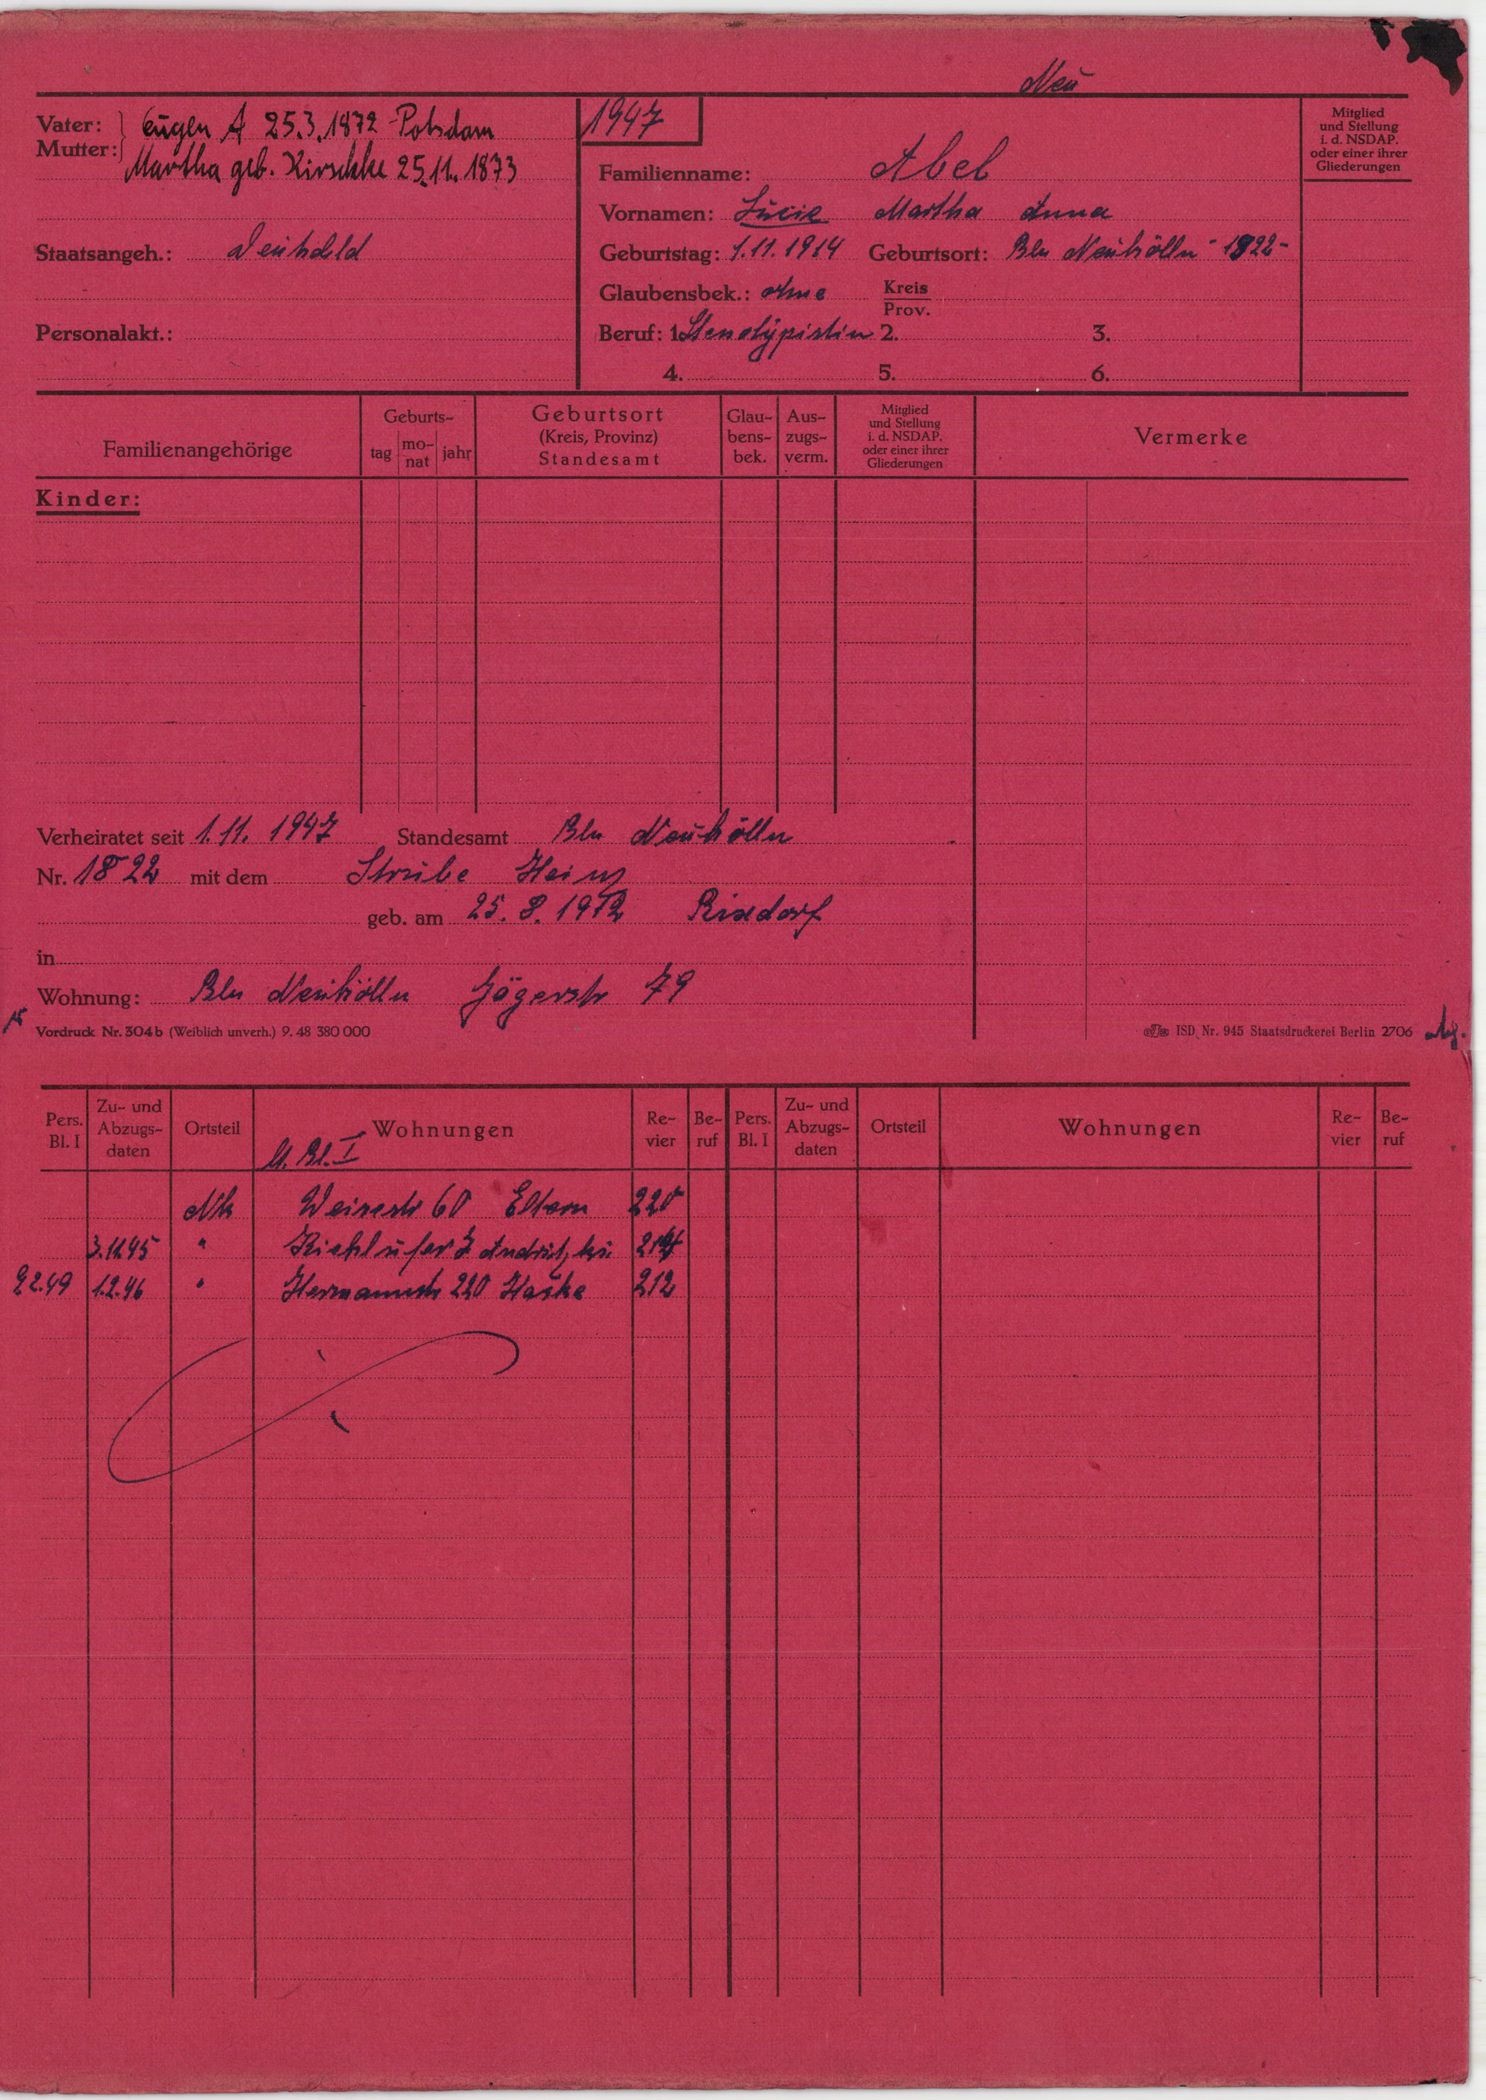
Abel